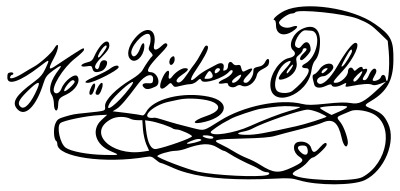
Signature of: manuel isidoro belzu